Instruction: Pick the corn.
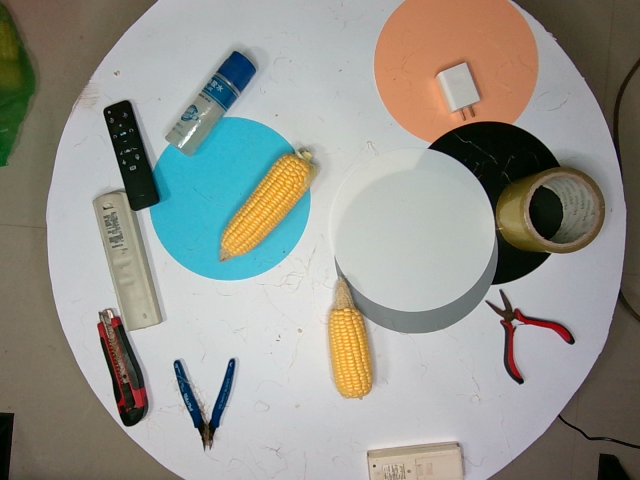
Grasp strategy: vertical